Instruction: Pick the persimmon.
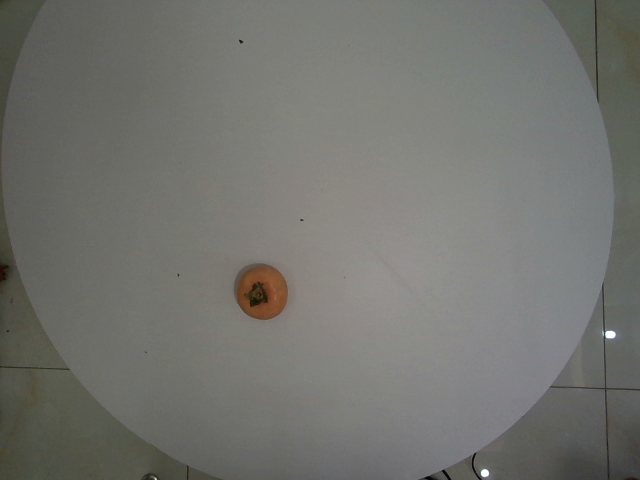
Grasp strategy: vertical